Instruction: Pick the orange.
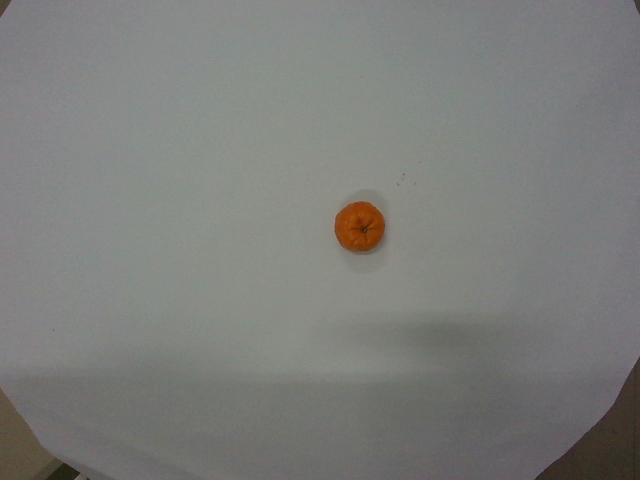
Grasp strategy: vertical